Patient: Female, age 75
A 75-year-old woman was admitted to our institution with a 2-week history of cough, sputum production, and fever. She had undergone right middle and right lower lobectomy for a double lung cancer 13 years earlier and recently underwent chemotherapy for tumor recurrence in the right thoracic cavity just before admission. On physical examination, the patient was thin with a body mass index of 16.9. She was febrile, with a body temperature of 37.8  C, but all other vital signs were normal. Vesicular sounds were weak on right chest auscultation. Chest X-ray and computed tomography (CT) revealed that compared with a previous study, there was a new contractive consolidation with cavity in the remaining right upper lobe (Fig. 1). Laboratory tests showed elevation of inflammatory markers: white blood cell count (WBC) 9180/muL and C-reactive protein (CRP) 9.87 mg/dL. We clinically diagnosed bacterial pneumonia; intravenous imipenem (IPM)/cilastatin (CS) was administered, but symptoms did not improve. Since fungal infection was a differential diagnosis of the CT findings, we added micafungin (MCFG). Treatment with IPM/CS and MCFG was continued for 2 weeks, but there was no improvement.
On further test, 3 sputum acid-fast bacillus (AFB) smears yielded a positive result of 2+, but polymerase chain reaction for tuberculosis and Mycobacterium avium complex (MAC) were both negative. We assumed the causative organism to be NTM other than MAC, including the progressive and rapidly growing Mycobacterium abcessus. With this in mind, we continued IPM/CS at 1000 mg/day and started LVFX at 250 mg/day and CAM at 800 mg/day. Symptoms, laboratory tests, and chest X-ray and CT improved after initiation of LVFX and CAM (Fig. 2). AFB culture of all 3 sputum specimens was positive for NTM. DNA-DNA hybridization (DDH mycobacteria; Kyokuto Pharmaceuticals, Tokyo, Japan) identified M. triviale in one sputum specimen, but could not detect the specific NTM from the other two specimens. We assumed negative conversion of sputum AFB smear, and culture was noted 2 weeks after initiating pharmacotherapy with LVFX and CAM. We considered that the pathogenic bacteria do not contradict M. triviale by the result of DNA-DNA hybridization and the clinical course.
We suggested additional intake of anti-tuberculosis drugs, but the patient declined and we reluctantly continued treatment with only LVFX and CAM for 12 months; IPM/CS were discontinued after symptom resolution. Twelve months after completing pharmacotherapy with LVFX and CAM, there have been no clinical manifestations of recurrence and sputum AFB smear and culture have remained negative.
Keywords: mycobacterium triviale, non-tuberculous mycobacteria, respiratory infection
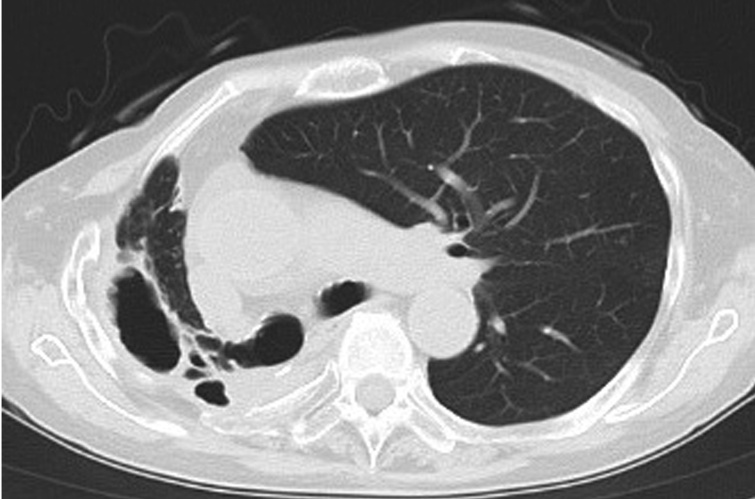
Image caption: Chest X-ray and CT before treatment. C) Chest computed tomography before admission shows volume loss on the right lung due to right middle lobe and right lower lobe lobectomy.